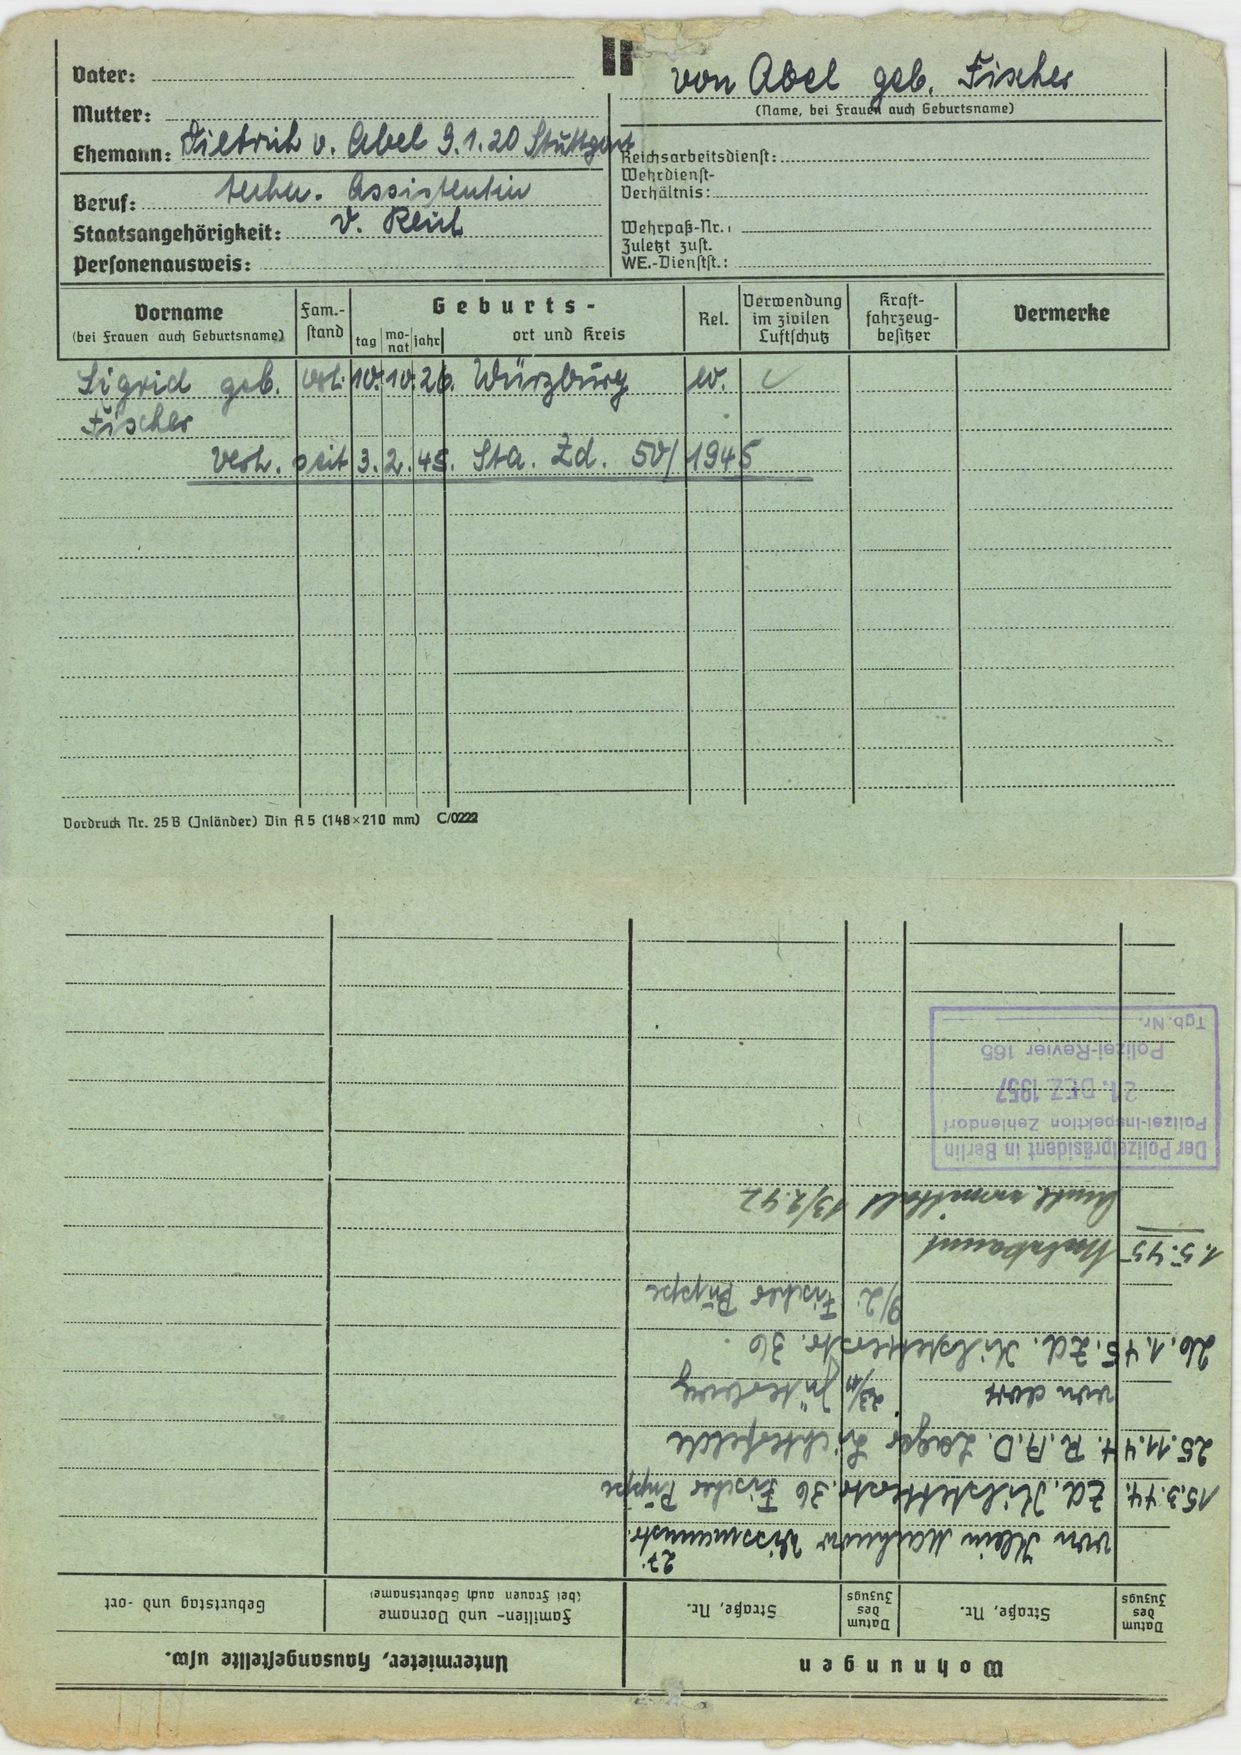
von Abel geb. Fischer